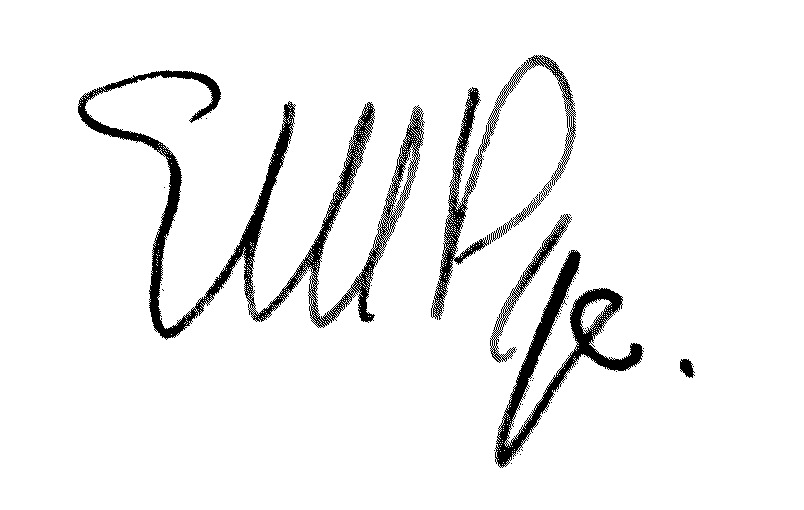
Signature of: edith pye